Question: Describe the condition in detail:
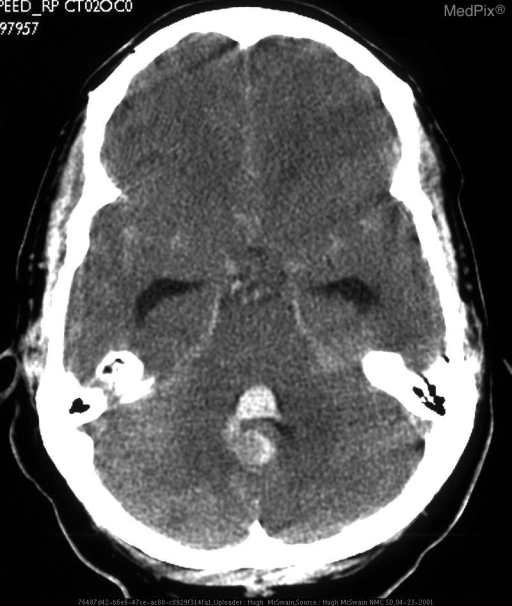
Answer: The disease is discussed as: ARTERIOVENOUS MALFORMATION (AVM)

Clinical Features:  AVMs are the most common symptomatic congenital vascular malformations.  The peak age at presentation is between 20 and 40.  Approximately 50% of patients with AVMs present with symptoms caused by hemorrhage (25% present with seizures).  The overall risk of hemorrhage from an AVM is estimated at 2% to 4% per year, cumulative.  98% of AVMs are solitary.  Multiple AVMs outside the setting of vascular neurocutaneous disorders such as Rendu-Osler-Weber and Wyburn-Mason syndromes are extremely uncommon.

Pathology:  AVMs are complex networks of abnormal vascular channels that consist of dilated arterial feeder(s) and draining veins, without intervening capillaries.  These vessels often demonstrate flow-induced angiopathic changes secondary to endothelial hyperplasia (flow-related” aneurysms in 10 - 20%).  AVMs may contain gliotic brain and hemorrhagic residua.  Atrophy of otherwise normal adjacent brain results from chronic regional arterial hypoperfusion and venous hypertension, as the AVMs steal vascular supply from adjacent brain tissue.

Imaging:  Intracranial AVMs are subdivided into parenchymal (pial or within the brain), and dural (outside the brain).  A mixed type occurs when a parenchymal AVM recruits dural vascular supply.  85% of AVMs are supratentorial.  On cerebral angiography an AVM appears as a tightly packed mass of enlarged feeding arteries that supply a central nidus, a plexiform web of small vessels.  One or more dilated veins drain the AVM nidus.  The main goals of the diagnostic imaging workup are to delineate the size of the AVM,  the eloquence of adjacent brain, and the pattern of venous drainage.  These 3 characteristics are used to determine the long-term risk of an untreated AVM, as the table below explains.

Table 1.  Spetzler AVM Grading System
Graded feature	             Points assigned
  Size
      Small (<3 cm)				1
      Medium (3-6 cm)			2
      Large (>6cm)				3

Eloquence of adjacent brain
      Noneloquent                		0
      Eloquent					1

Venous drainage
      Superficial only			        0
      Deep					        1

========================================

Spetzler grades range from 1 to 5.  A separate grade 6 is reserved for inoperable lesions.  Prospective studies have confirmed the accuracy and utility of the Spetzler grade in guiding patient management and estimating postoperative neurologic complications.